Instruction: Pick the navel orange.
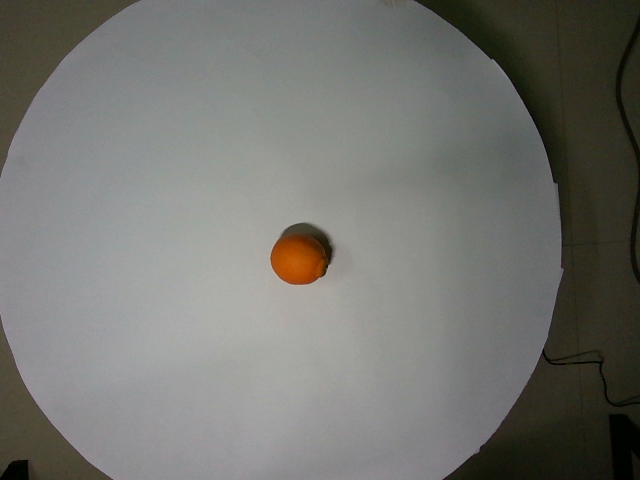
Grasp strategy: vertical